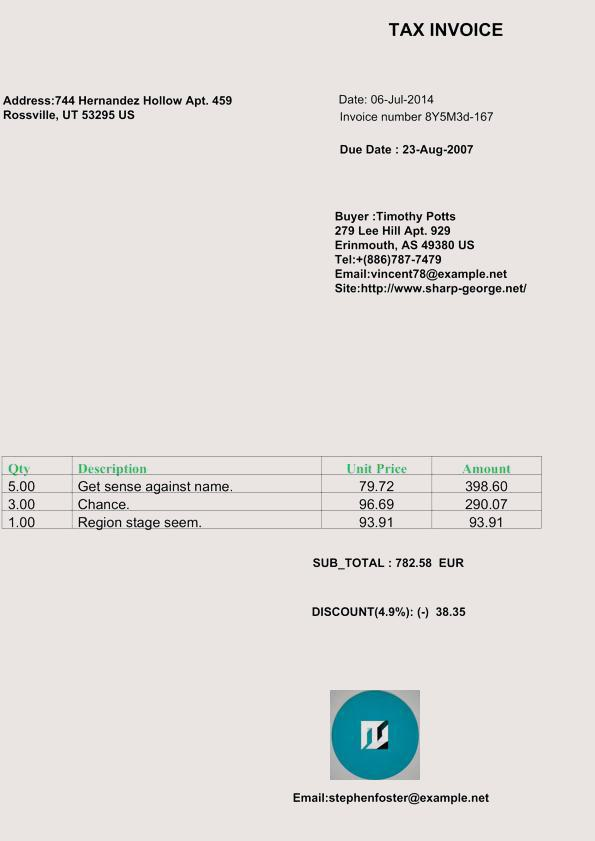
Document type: Invoice